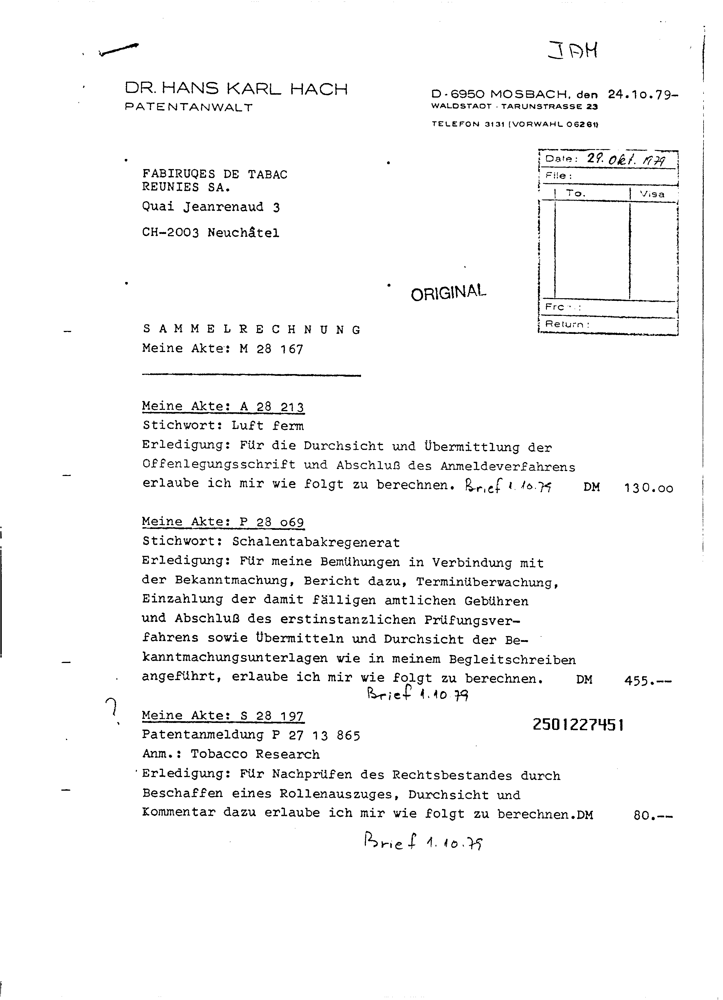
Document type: Invoice